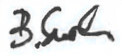
Signature of: barbara sudnik wójcikowska